Question: What is the property identification or parcel number listed?
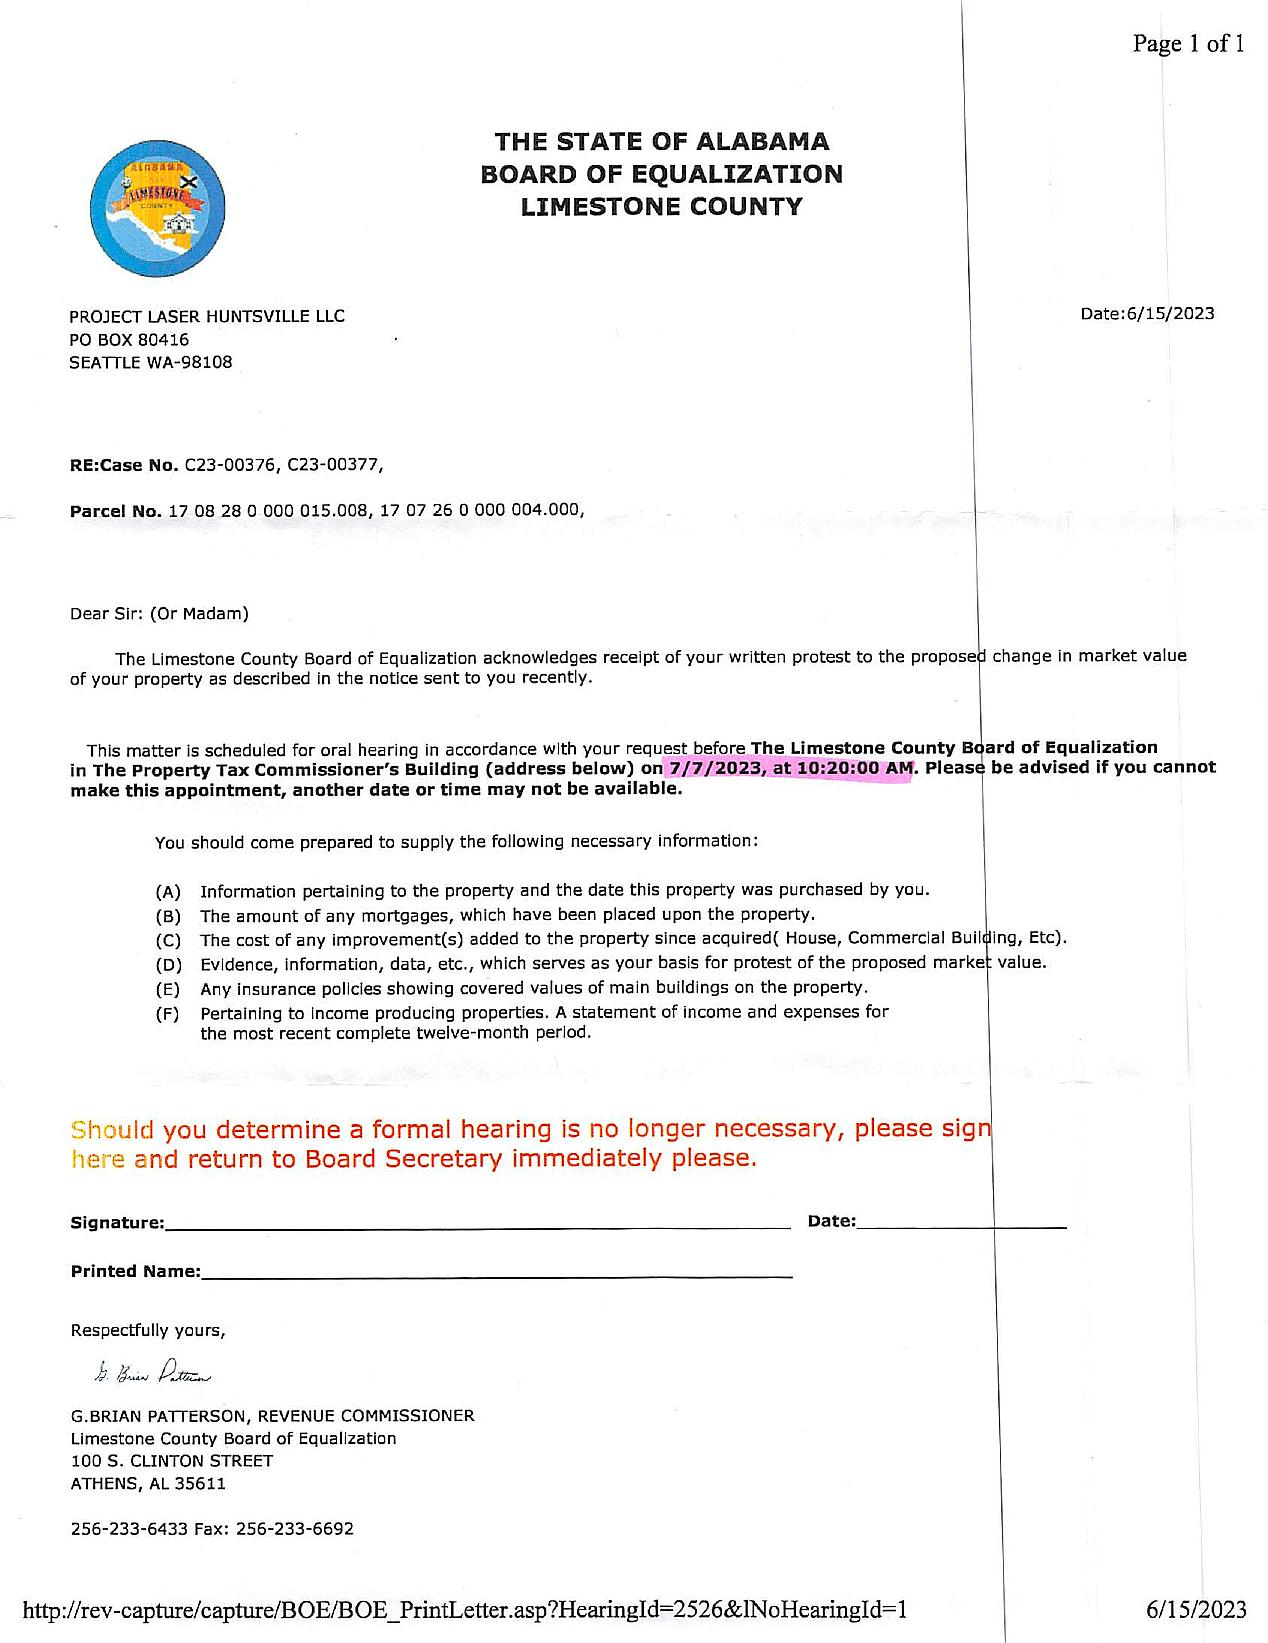
Answer: "17 08 28 0 000 015.008, 17 07 26 0 000 004.000"